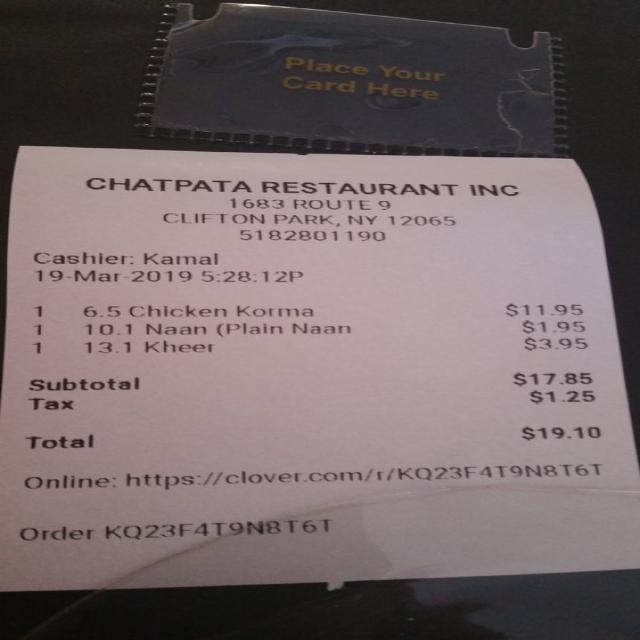
gt_parse: criticals: name: Total
price: $19.10
store: CHATPATA RESTAURANT INC